Question: What jurisdiction, city, or county is the document associated with?
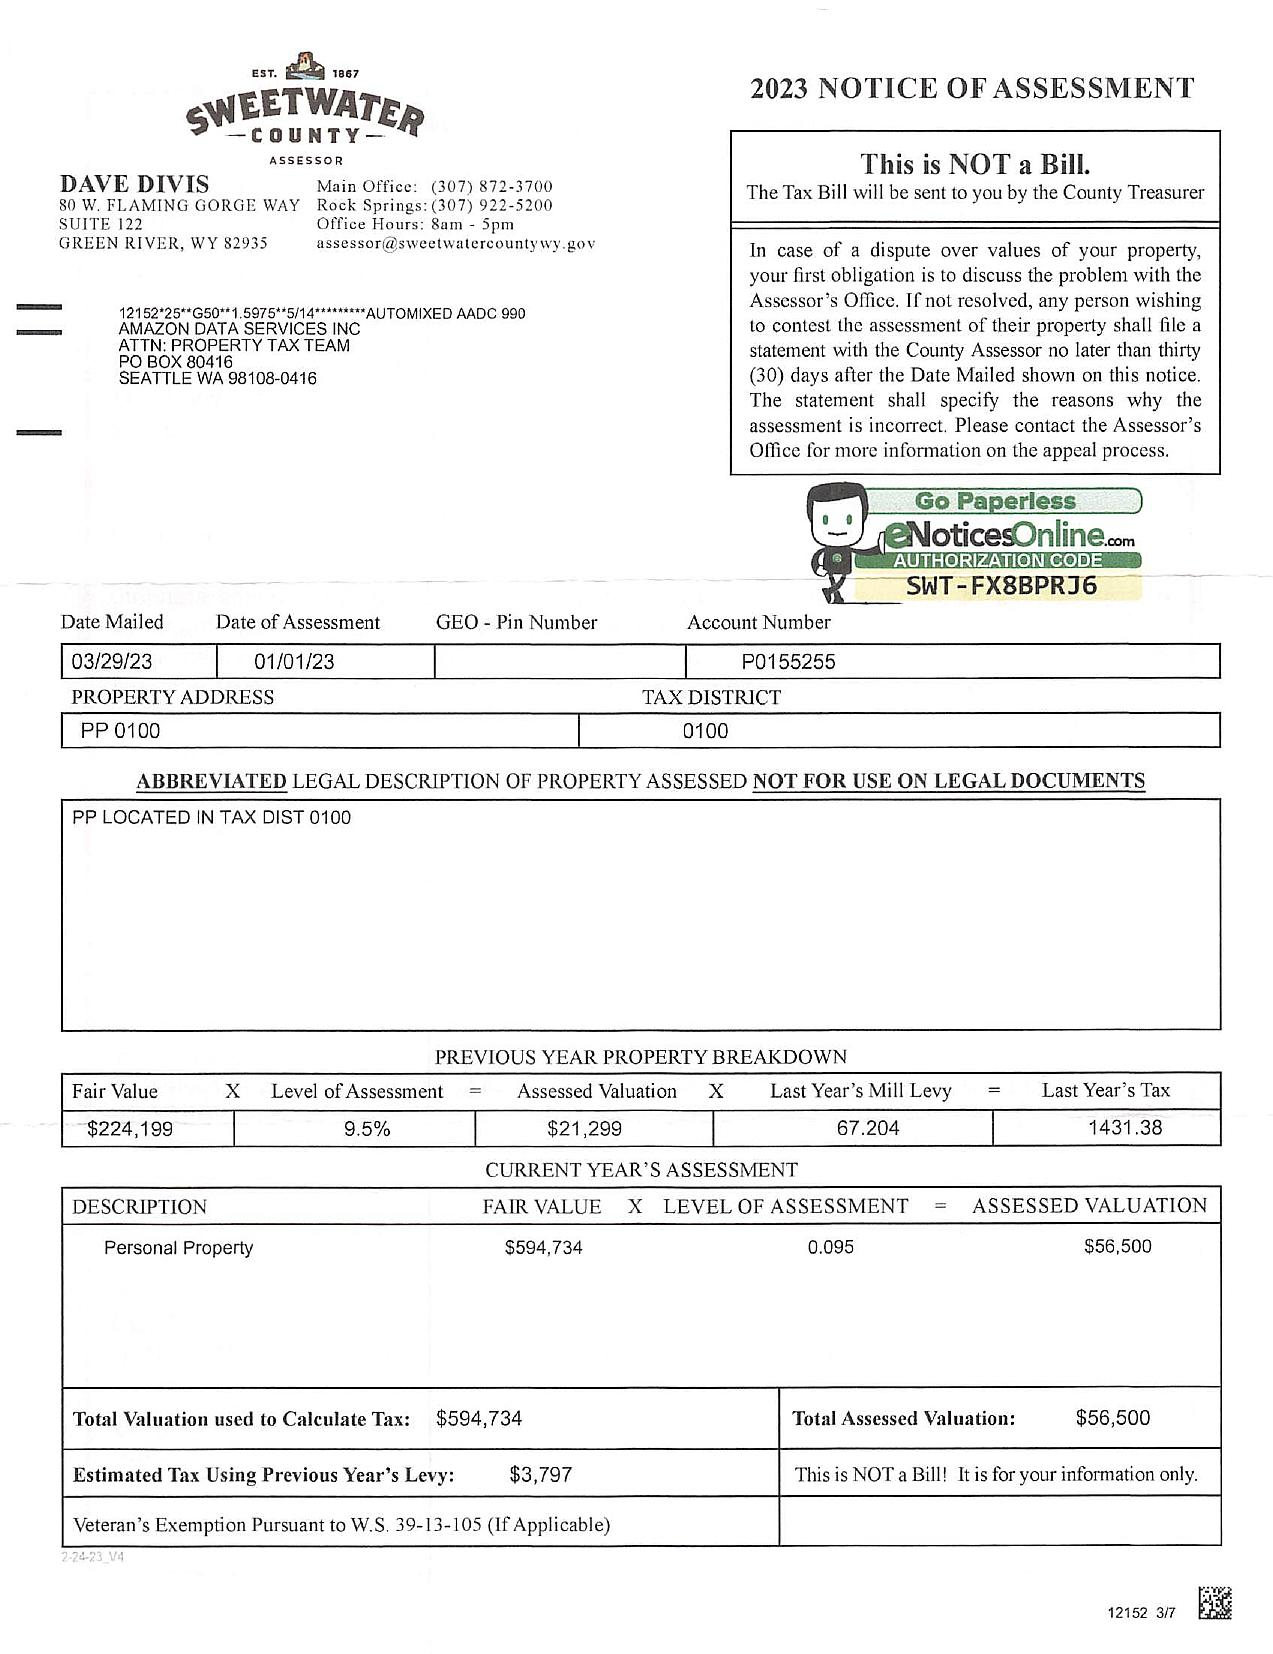
Answer: "Sweetwater County"